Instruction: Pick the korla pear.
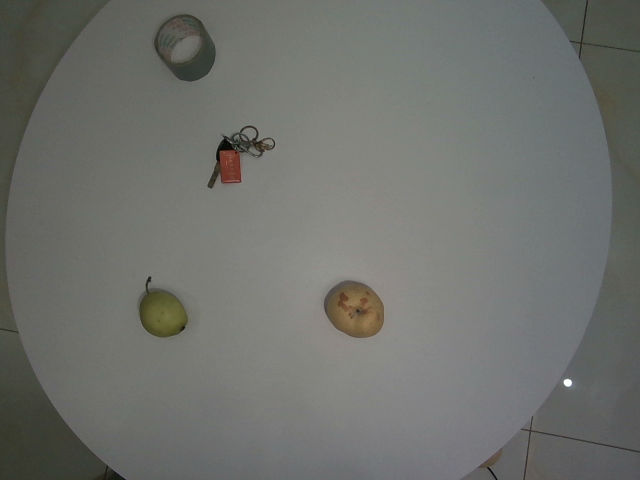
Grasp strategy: vertical